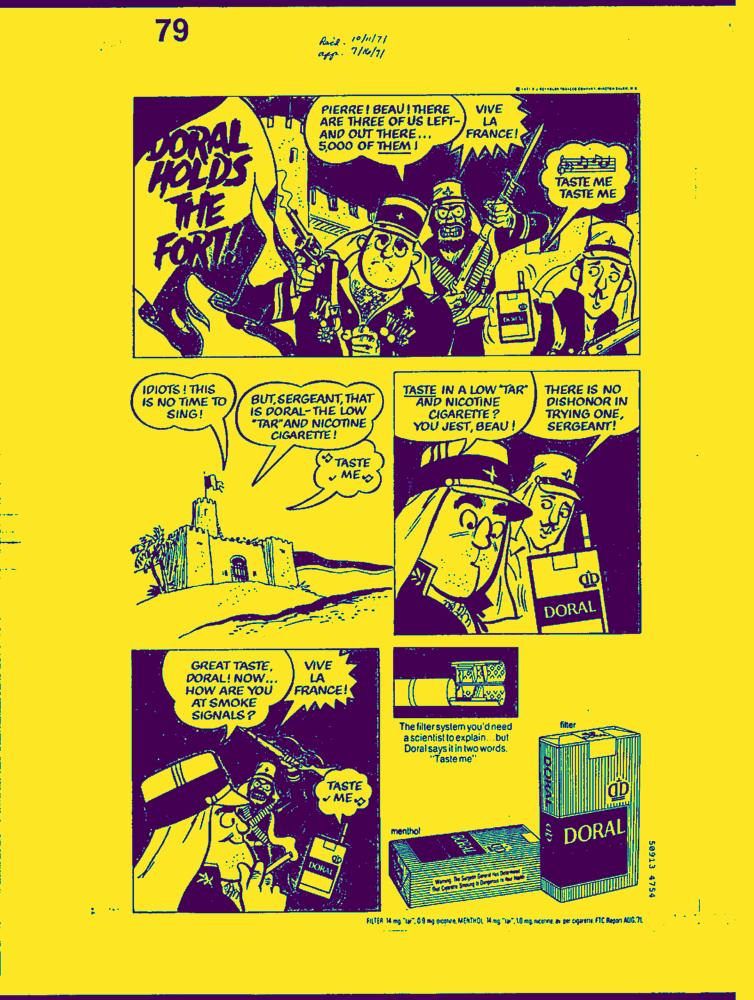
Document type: AD